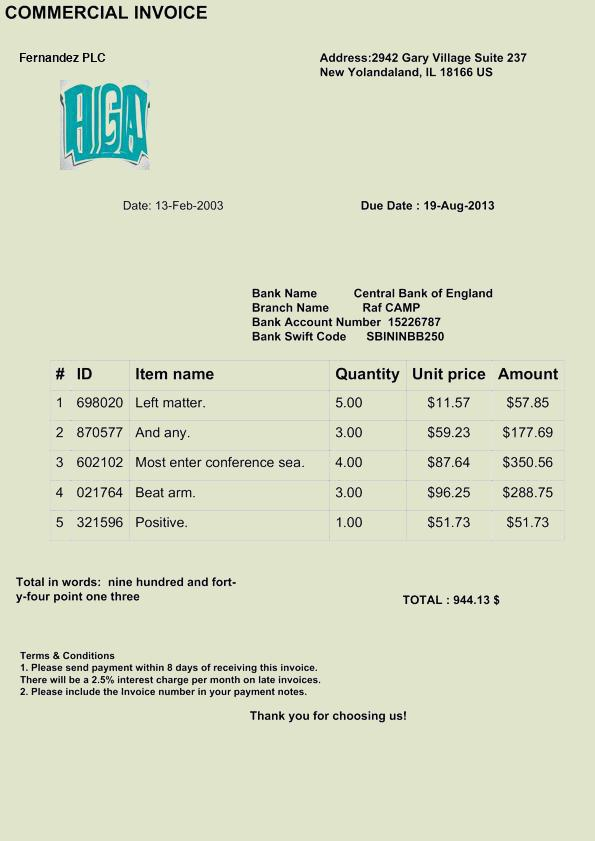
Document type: Invoice